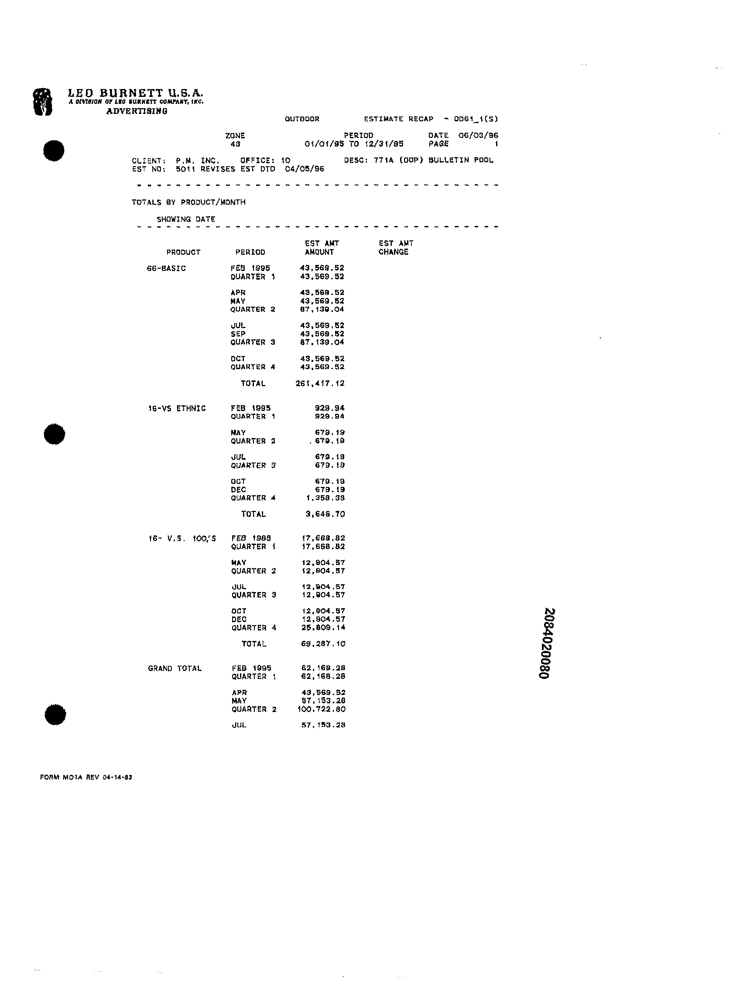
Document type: Invoice